Question: What type of tax is indicated in the document, personal property or real estate?
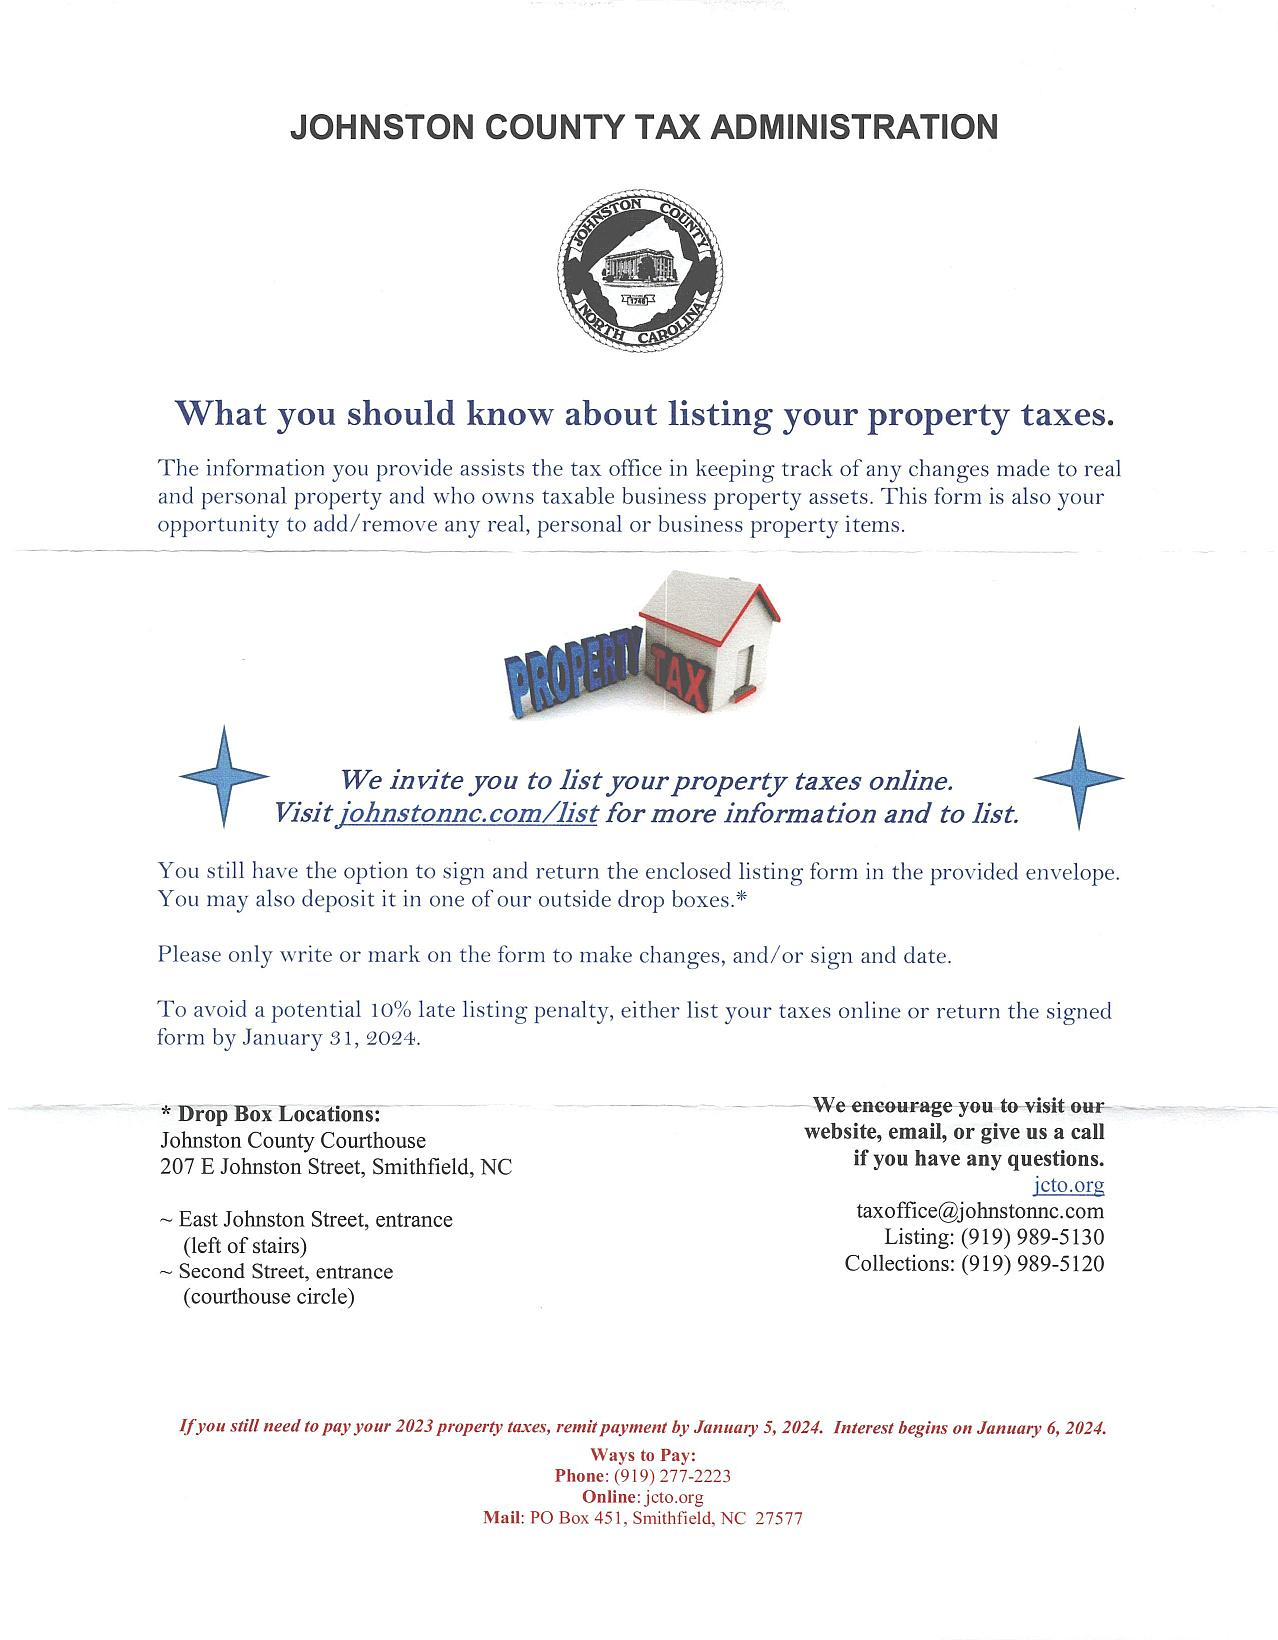
Answer: "Property Tax"